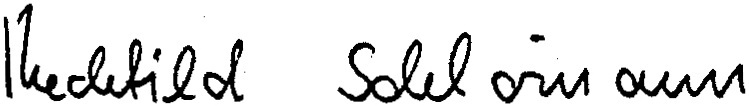
Signature of: q136956545